Question: What is the filing due date as per the document?
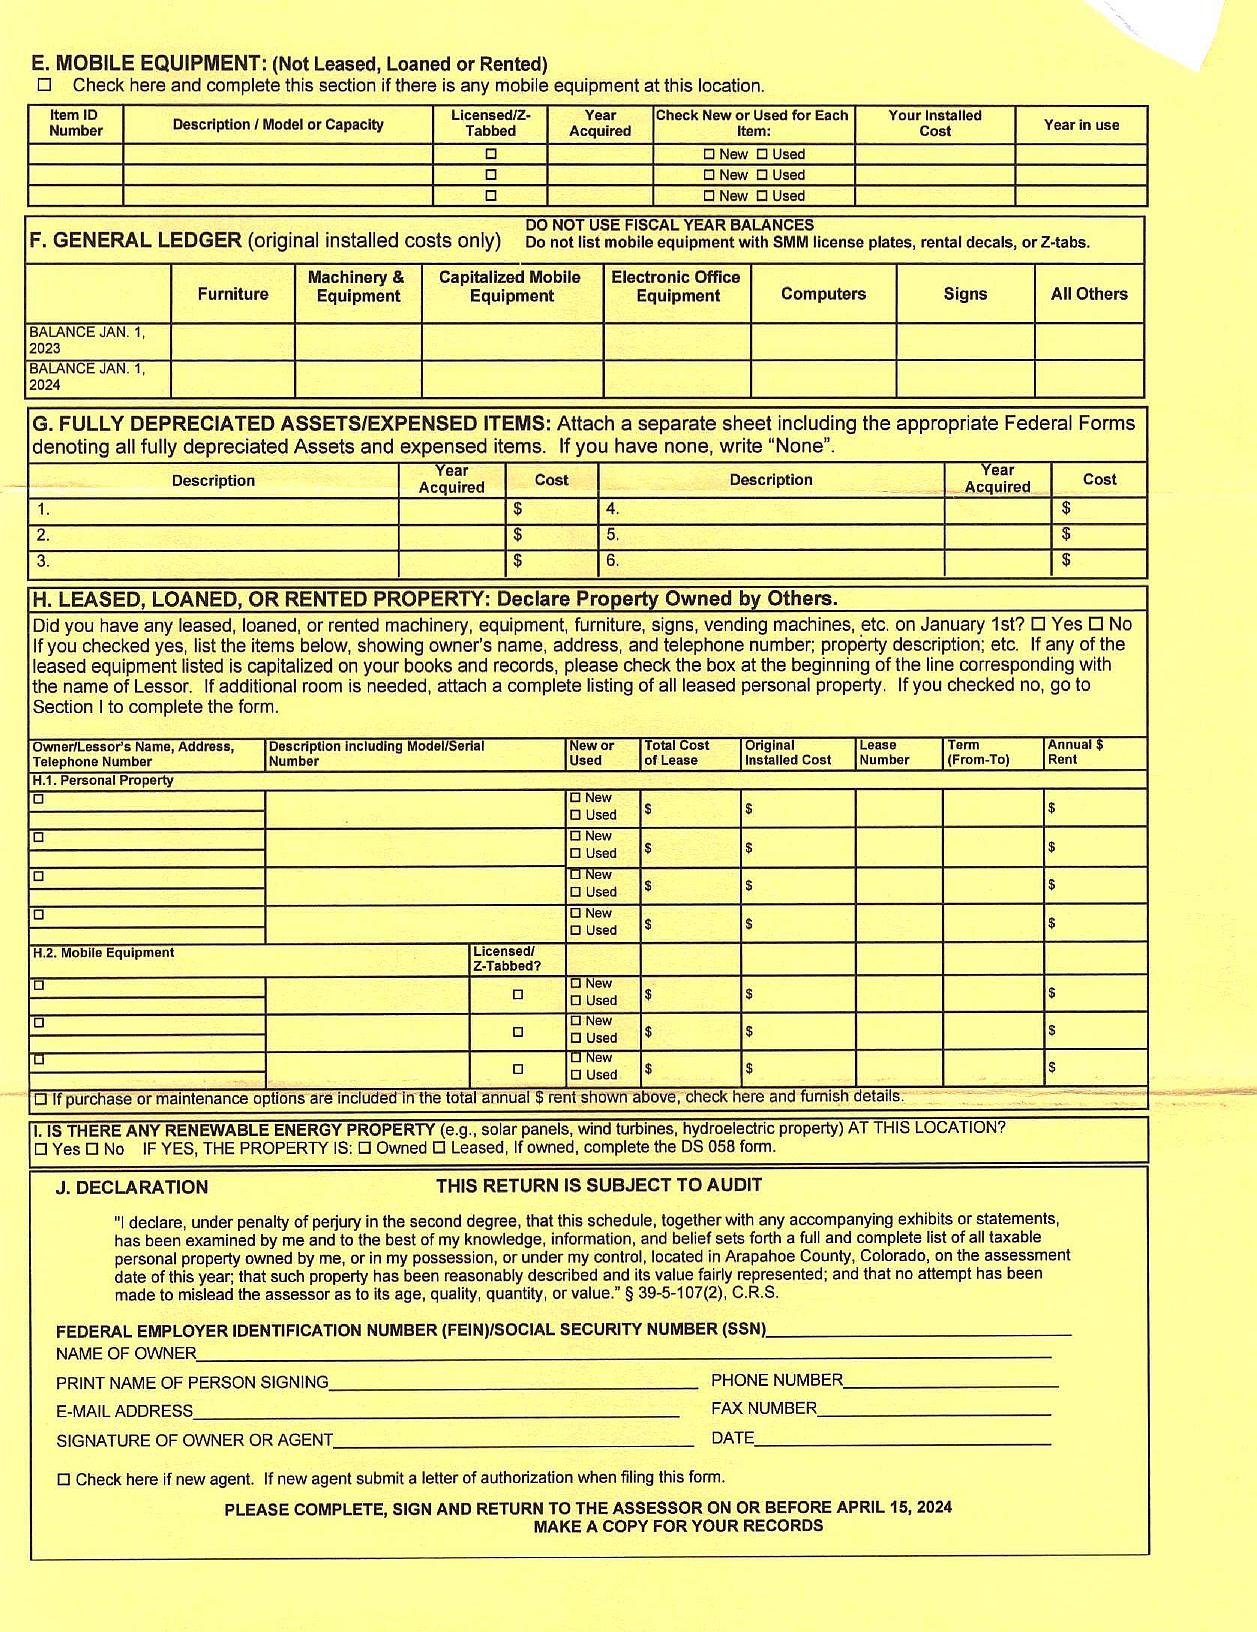
Answer: "15-Apr-24"